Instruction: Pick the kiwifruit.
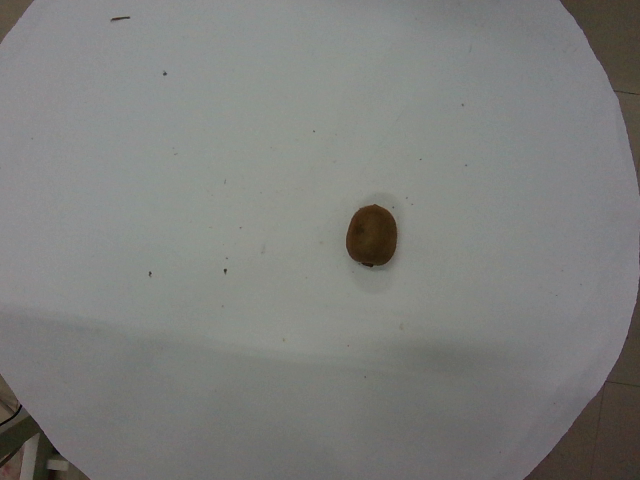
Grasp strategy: vertical